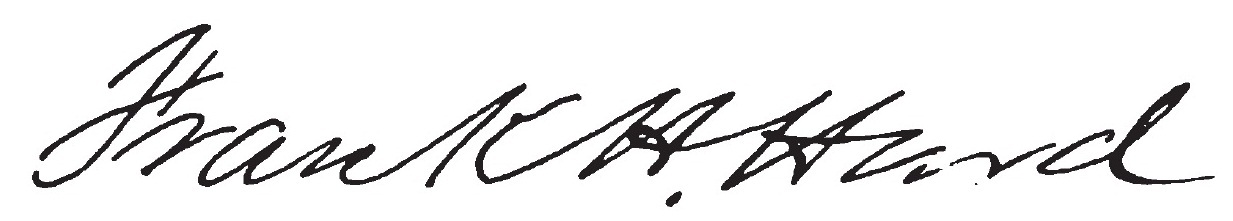
Signature of: frank h hurd